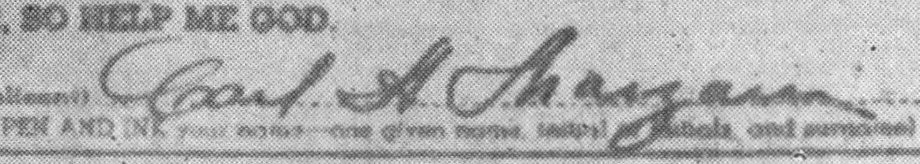
Signature of: carl marzani